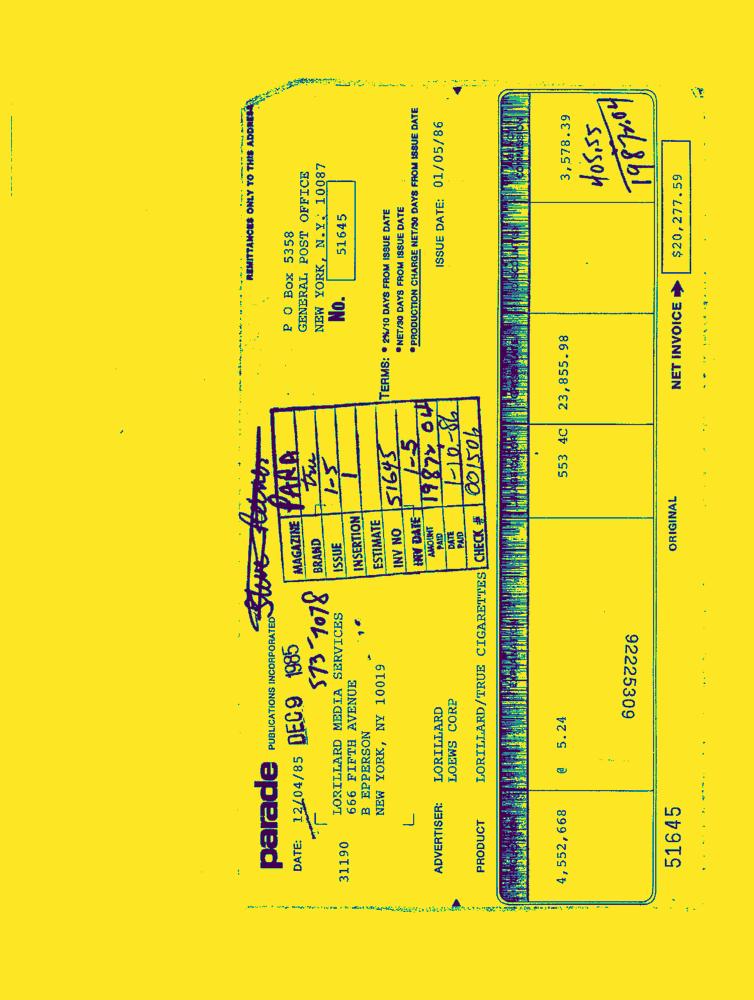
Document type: Invoice-Doc